Patient: Female, age 24
A 24-year-old woman with no remarkable previous medical history had a 7-month history of coughing and blood-stained sputum. She also presented with a visual disturbance in the right eye occurring over 1-month. She visited a local ophthalmologist and was referred to an ophthalmologist at our hospital. Detailed examinations revealed no ophthalmological abnormality. Brain MRI showed multiple intracranial lesions and she was referred to us. On examination, she was awake and alert with no disorientation except for visual deficits rated as counting fingers in the right eye, whereas the left visual acuity was 30/50. There were no other focal neurological deficits. A brain CT scan revealed multiple 5-15 mm high-density nodules with perifocal edema in the bilateral cerebrum and cerebellum [Figure 1a]. The sulci appeared obscured, indicating the increased intracranial pressure. Emergency cerebral angiography ruled out vascular diseases such as sinus thrombosis. However, on angiography, the intracranial perfusion time of the contrast medium was prolonged, suggesting mild intracranial hypertension. MRI demonstrated that the signal of nodules was hypointense to isointense on T1-weighted images [Figure 1b] and hypointense on T2-weighted [Figure 1c]. Susceptibility-weighted images [Figure 1d] showed numerous low-intensity spots, indicating old hemorrhages. These lesions were accompanied by significant peritumoral edema. Postcontrast studies revealed little enhancement in most lesions, but a weak enhancement in some nodules [Figure 1e]. Under the suspicion of multiple brain metastasis from malignancies in other organs, chest CT scan was performed, which revealed multiple small nodules with bleeding in the lung [Figure 2a]. An abdominal CT scan showed a similar-sized mass without intralesional hemorrhage in the liver [Figure 2b]. The hepatic lesions were enhanced homogeneously [Figure 2c]. These findings were not typical of primary lung and hepatic cancers. Serum tumor markers including carbohydrate antigen 19-9, squamous cell carcinoma, and Sialyl LewisX were also negative. Sputum and bronchial lavage fluid cytology were class 1. Based on the MRIs and CT scans indicative of multiple hemorrhagic brain tumors, intracranial metastasis of melanoma, or choriocarcinoma were also included in the differential diagnoses. However, detailed dermatological inspection denied the presence of abnormal skin lesions. In addition, 5-S-cysteinyldopa, a serum tumor marker for melanoma, was negative. Gynecological examinations also excluded the possibility of any pelvic tumors. In addition, thallium scintigraphy indicated no abnormal uptake in any part of the body. The systemic and multiorgan nature of the disease led us to suspect other conditions such as metabolic, hematological, and infectious diseases. However, laboratory tests showed only mild anemia. The possibility of systemic amyloidosis was ruled out from the results of serum protein fractions and urinalysis. To eliminate the possibility of tuberculous lesions, bacterial cultures from the sputum and bronchial lavage fluid, acid-fast bacteria staining, Mycobacterium tuberculosis polymerase chain reaction, and interferon-gamma release assay were conducted; however, these examinations did not indicate tuberculosis.
During the course of these examinations, the patient's condition significantly progressed. Her bilateral visual acuity rapidly declined for 3 days after admission. She also had frequent general clonic seizures. The steroid, osmotic diuretics, carbamazepine, and levetiracetam were administered to control her seizures. Although her seizures were controlled over the following 3 days, her bilateral visual acuity had further declined to light perception. Because of the necessity of determining pathological diagnosis, a biopsy of the right frontal brain lesion was performed 14 days after admission. Increased intracranial pressure was observed intraoperatively. The lesion with slight enhancement on MRIs in the right frontal lobe was removed using a navigation guide. The tumor was moderately hemorrhagic, presenting a reddish-brown color [Figure 3]. The consistency of the tumor was elastic and hard.
Histopathological examination showed a diffuse cellular proliferation upon hematoxylin and eosin stain. Fine vascular channels, hemorrhage, and hemosiderosis were observed in the tissue [Figure 4a]. Cells contained a round and slightly coarse nucleus and a large volume of clear cytoplasm including large and small balloon-like lesions and erythrocytes [Figure 4b]. Immunohistochemical staining showed positivity for vimentin and CD31 of the cell membrane and cytoplasms [Figure 4c] and mild positivity for CD34 of the cytoplasm. Tumor cells were all negative for S-100, neurofilament, glial fibrillary acidic protein, IbaI, CD1a, CK AE1/3, epithelial membrane antigen, leukocyte common antigen, CD68, and alpha-smooth muscle actin. Mitotic nuclei were rare, and the MIB-1 labeling index was <3% in the tumor cells [Figure 4d]. Based on these histopathological findings and the multiplicity of lesions in the brain, lung, and liver, we finally determined the diagnosis as EHE.
The patient's conditions were stable for 3 months after biopsy. After a discussion about the treatment strategy with the patient and her family, we opted for conservative therapy comprising only rehabilitation on the basis of the low proliferation rate indicated by the histopathological findings. However, after 3 months, the patient gradually developed moderate disturbance of consciousness, headache, and vomiting. MRIs demonstrated aggravation of peritumoral edema without apparent enlargement of each nodule [Figure 5a]. The bilateral ambient cisterns had narrowed, suggesting increased intracranial pressure [Figure 5b]. Steroid pulse therapy with osmotic diuretics improved her consciousness for 2 weeks, and she became able to eat. Palliative whole-brain radiation was initiated, but she did not respond to the treatment and developed diabetes insipidus requiring administration of desmopressin. Her consciousness continued to deteriorate. When she became comatose, her family hoped the termination of radiation and the provision of the best supportive care. She died after 4 months of hospitalization.
The autopsy revealed the cause of death as brainstem necrosis, possibly induced by brain herniation. In addition to the multiple intracranial, pulmonary, and hepatic lesions confirmed on diagnostic imaging, multiple white nodules were observed, including two in the spleen, two in the left kidney, one in the right kidney, and one in the third lumbar vertebra. All were confirmed as EHE.
Keywords: epithelioid hemangioendothelioma, hemorrhagic brain tumor, liver tumor, multiple intracranial mass, pulmonary tumor
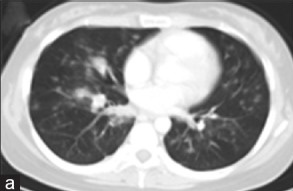
Image caption: (a) Chest computed tomography scan showed multiple nodules with hemorrhage in the lung.